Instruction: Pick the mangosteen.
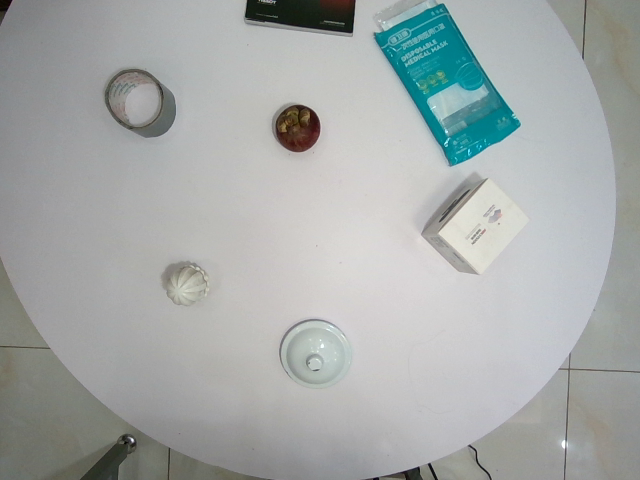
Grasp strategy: vertical